Question: What is the total amount of taxes owed as per the document?
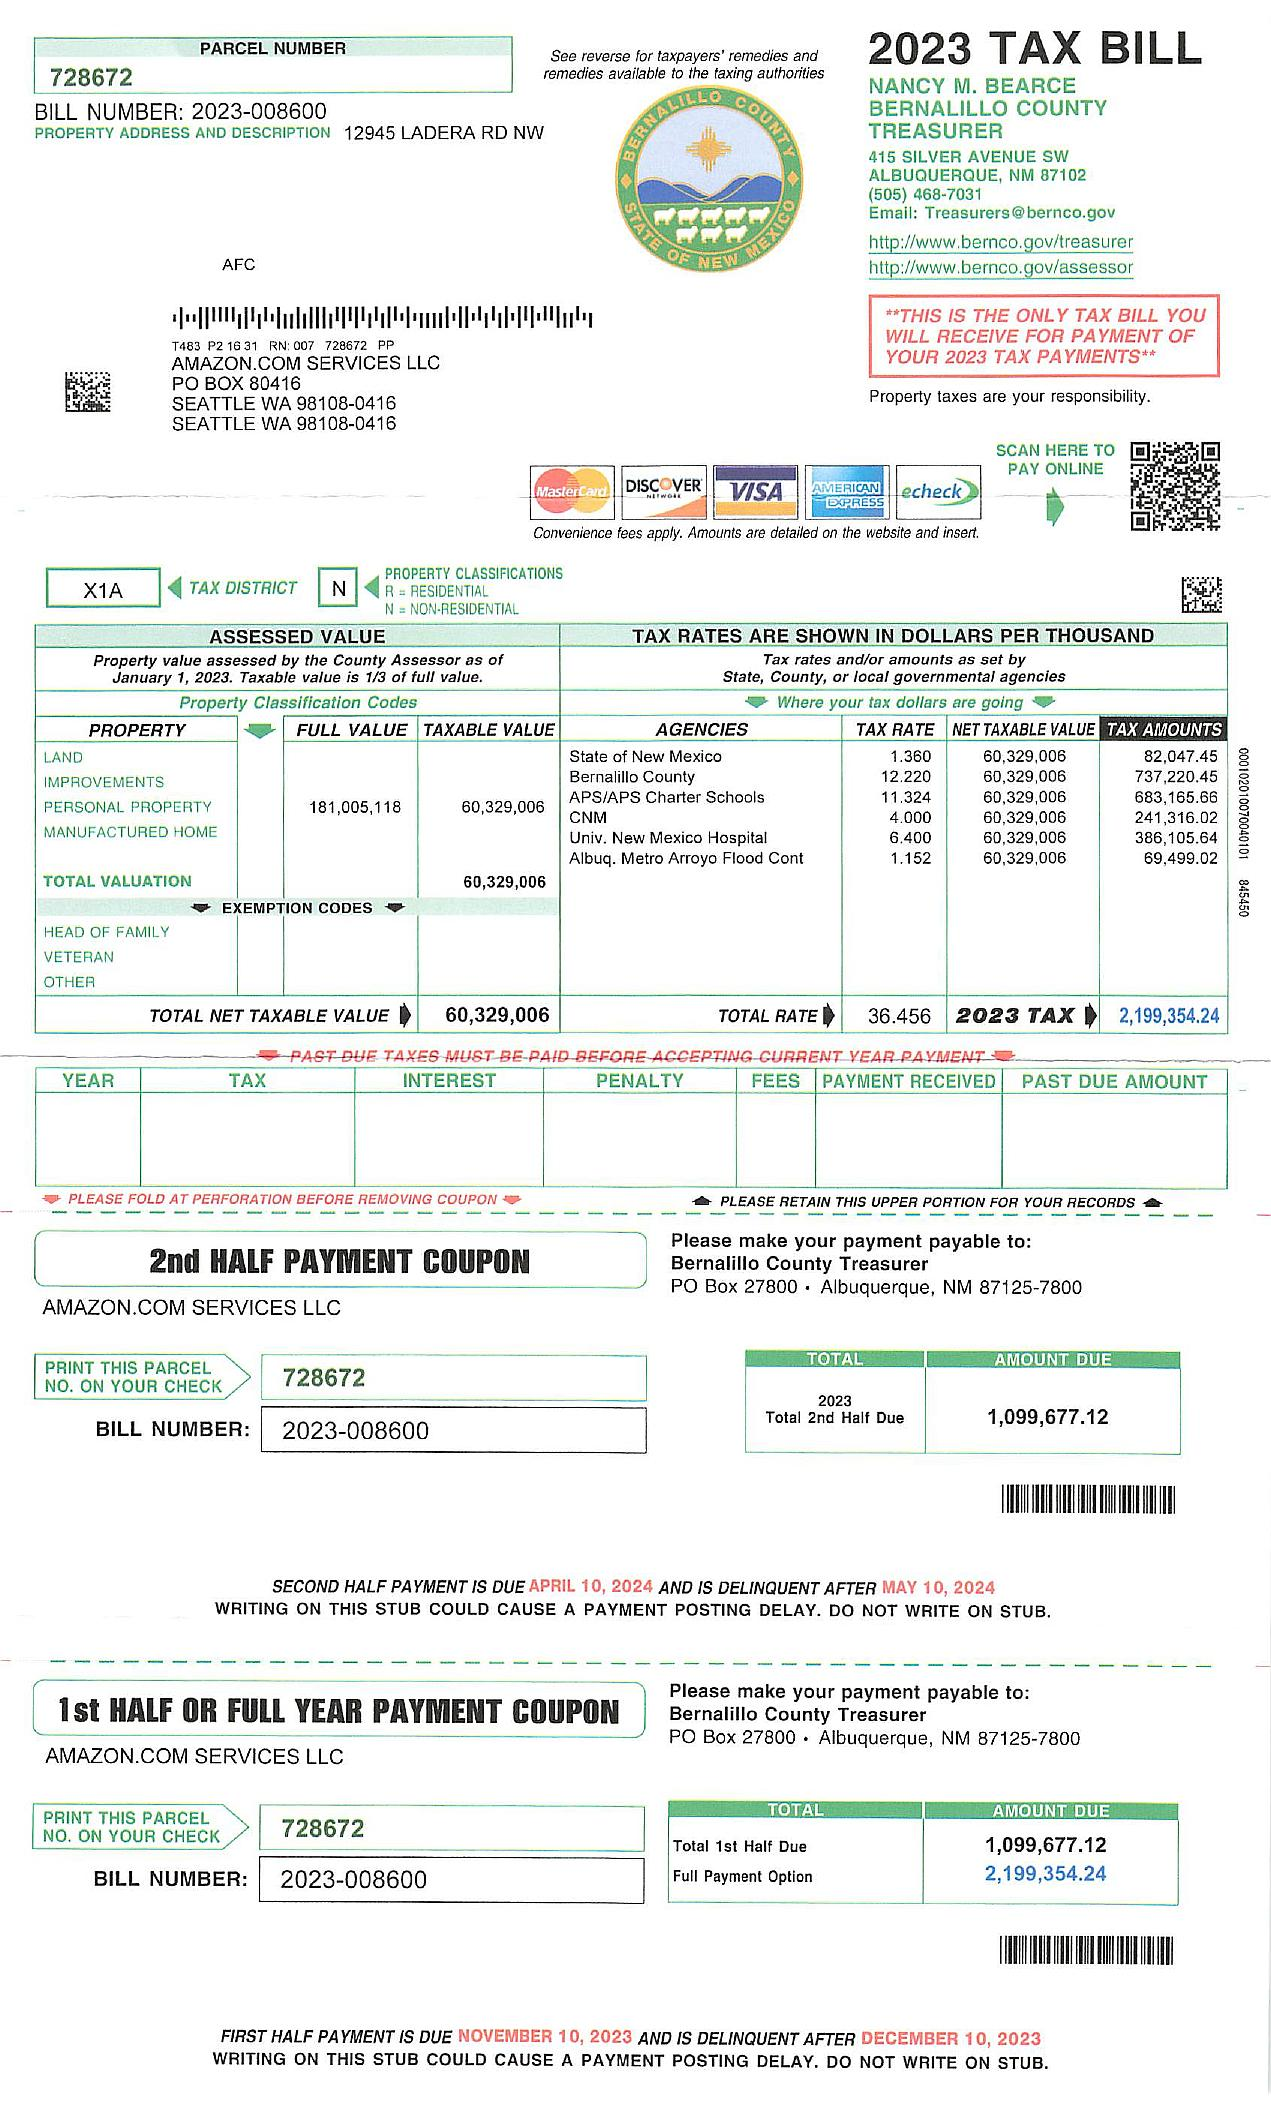
Answer: "2,199,354.24"